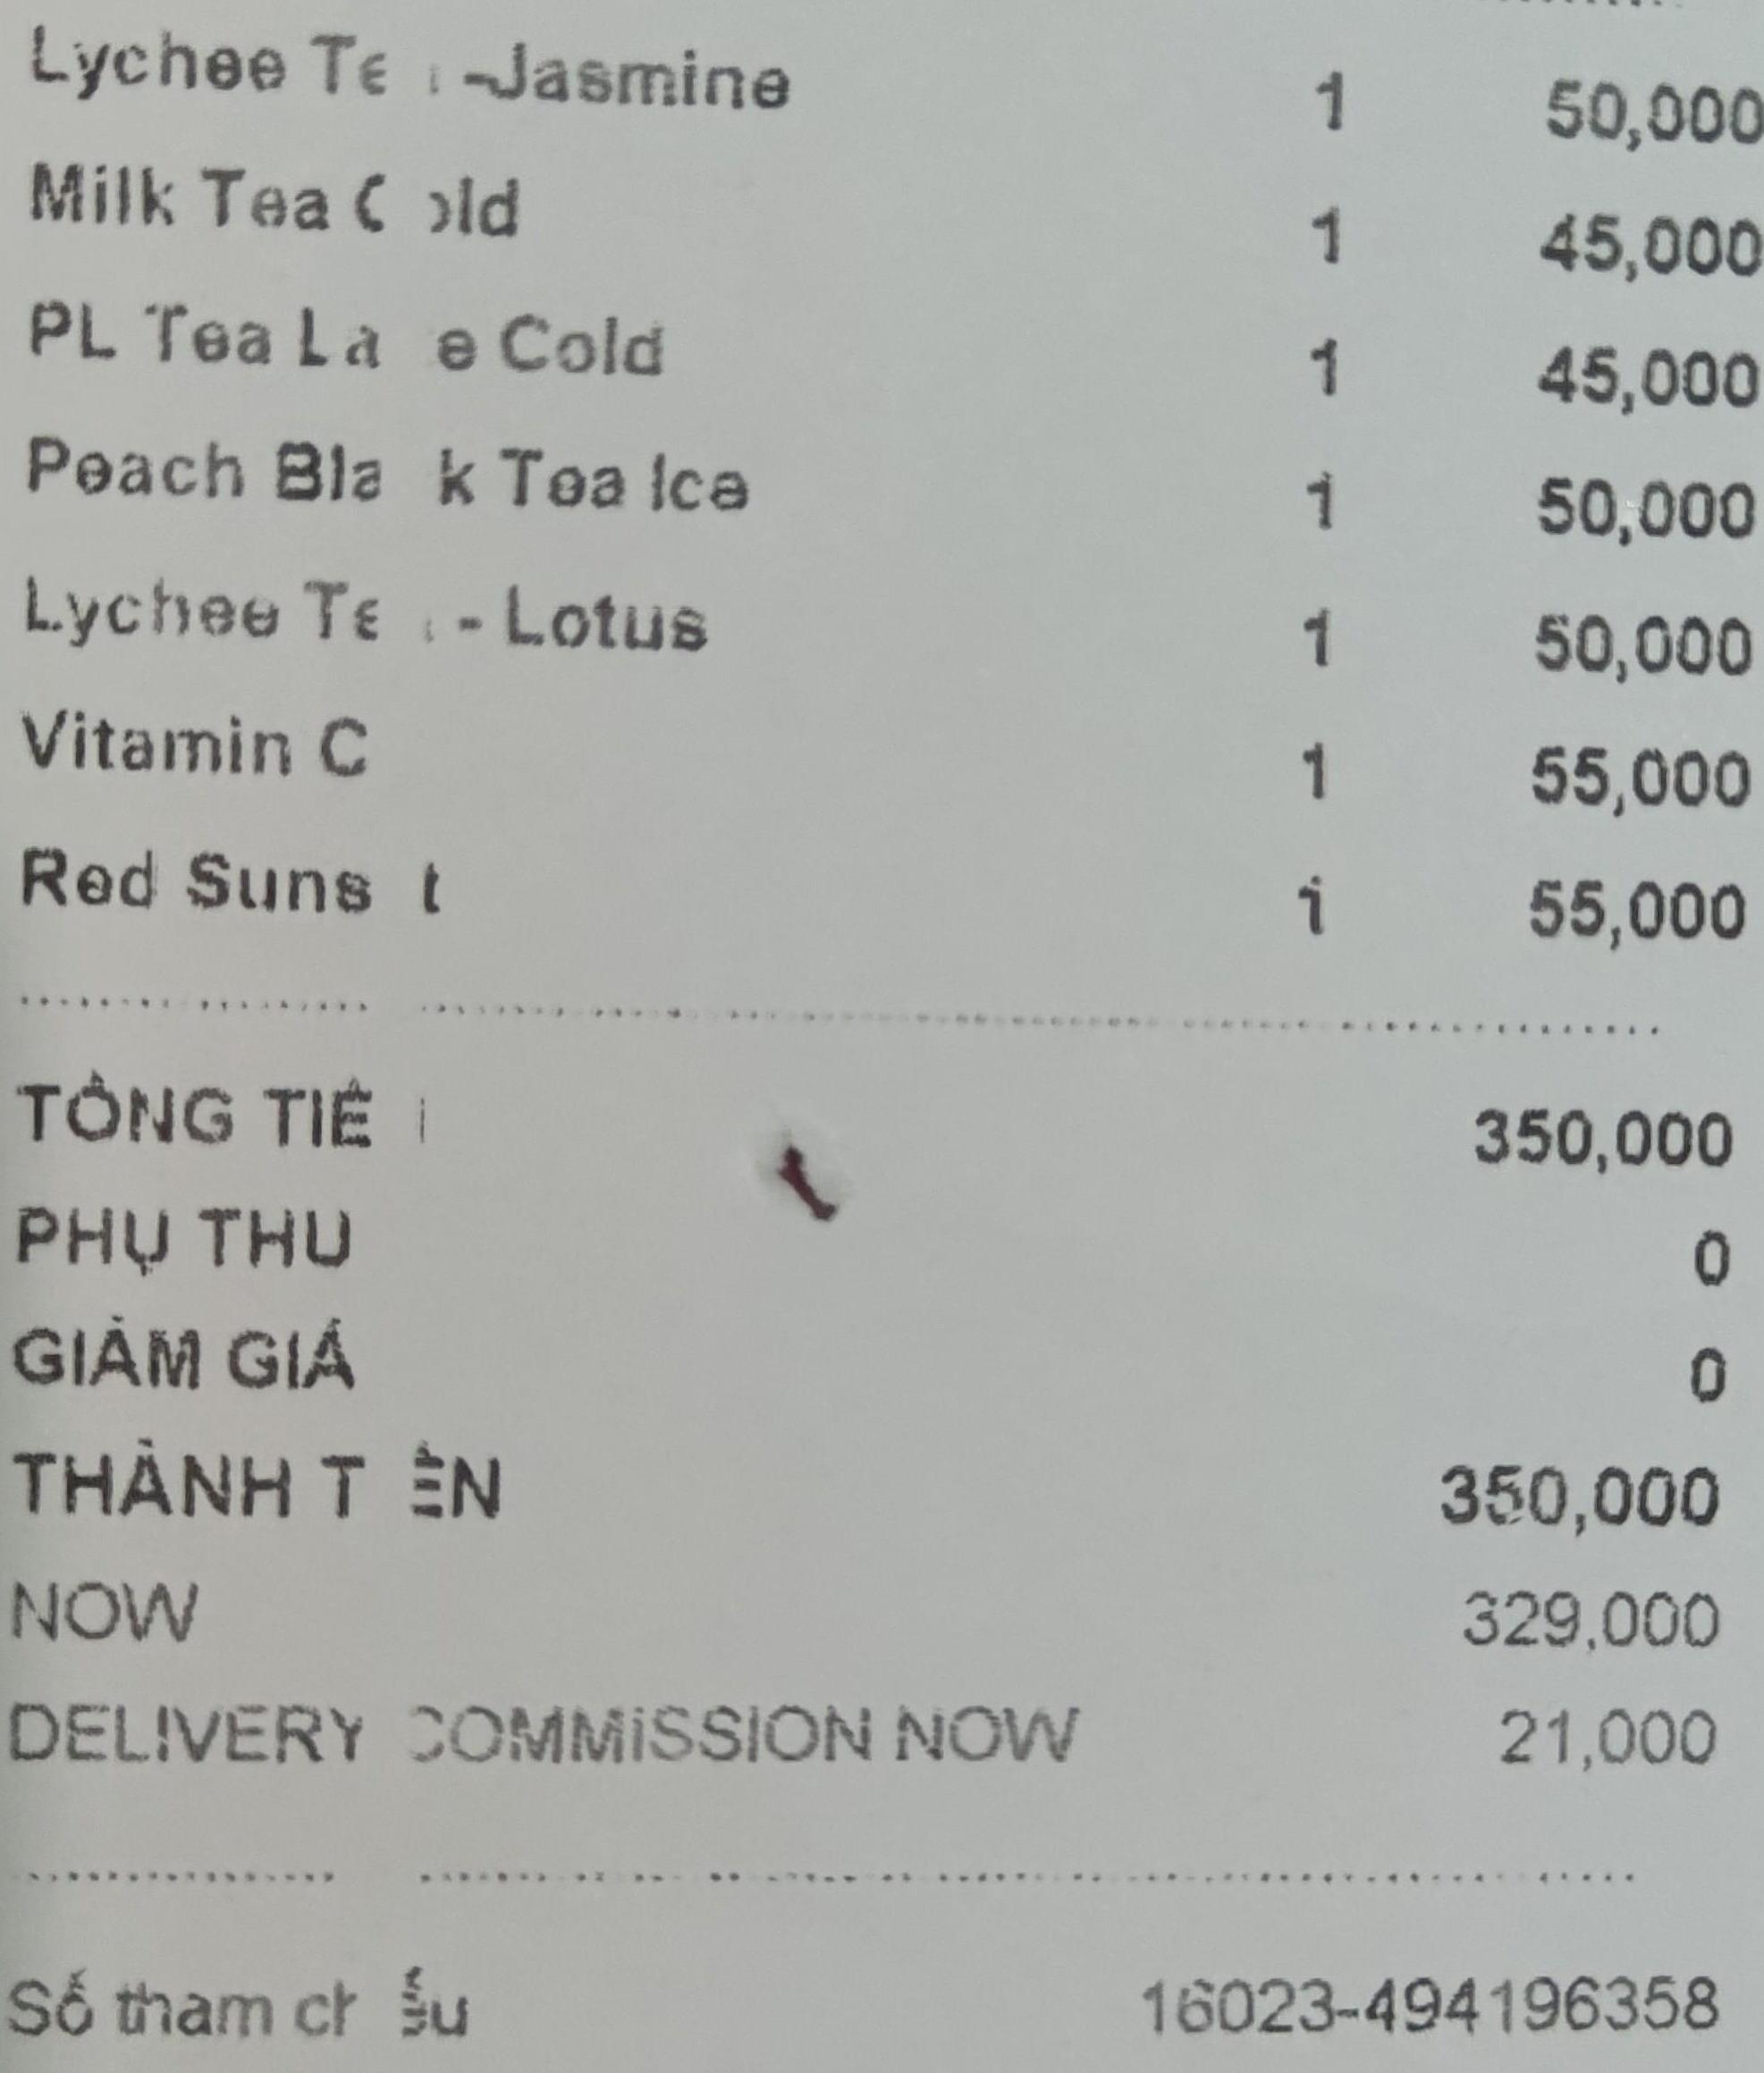
<table>
<tr>
<td>Lychee Tea ~Jasmine</td>
<td>1</td>
<td>50,000</td>
</tr>
<tr>
<td>Milk Tea Cold</td>
<td>1</td>
<td>45,000</td>
</tr>
<tr>
<td>PL Tea Latte Cold</td>
<td>1</td>
<td>45,000</td>
</tr>
<tr>
<td>Peach Black Tea Ice</td>
<td>1</td>
<td>50,000</td>
</tr>
<tr>
<td>Lychee Tea Lotus</td>
<td>1</td>
<td>50,000</td>
</tr>
<tr>
<td>Vitamin C</td>
<td>1</td>
<td>55,000</td>
</tr>
<tr>
<td>Red Suns t</td>
<td>1</td>
<td>55,000</td>
</tr>
</table>

TỔNG TIỀ
350,000
PHỤ THU
0
GIẢM GIÁ
0
THÀNH T EN
350,000
NOW
329,000
DELIVERY COMMISSION NOW
21,000

Số tham chiếu
16023-494196358